Question: What appears to be the issue?
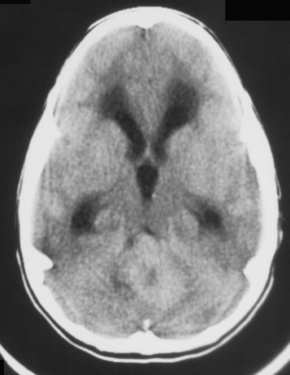
Answer: The findings suggest Contrast and Non-contrast study of the head:  Turning attention to the non-contrast study first, the most striking finding is the extent of hydrocephalus, with dilatation of both lateral ventricles and third ventricle. Looking at images three and four, there is an obvious hyperdense mass in the posterior fossa in the midline, obliterating the fourth ventricle. There seems to be hypodense regions in the center of the mass, suggesting central necrosis or cyst. Compression of the brainstem anteriorly is also evident There is no evidence of calcification, and both internal auditory canals are normal, and there are no cortex lesions. The contrast exam shows enhancement of the mass in a uniform manner. Vascularity is otherwise normal.. Most striking finding is the extent of hydrocephalus, with dilatation of both lateral ventricles and third ventricle. Looking at images three and four, there is an obvious hyperdense mass in the posterior fossa in the midline, obliterating the fourth ventricle. There seems to be hypodense regions in the center of the mass, suggesting central necrosis or cyst. Compression of the brainstem anteriorly is also evident There is no evidence of calcification, and both internal auditory canals are normal, and there are no cortex lesions.. The patient might have a history of 8yo African American female who presents with morning vomiting, wide-based gait, headache, and blurred vision

Her complaints began four to six weeks ago, and her pediatrician attributed her symptoms to a "viral syndrome", prescribing rest, fluids and Tylenol. Her vomiting is projective in nature, without associated nausea. It started only occasionally, but progressed to daily over the course of 3-4 weeks. Her headache is described as pancephalic, worse in the morning as well and not relieved by aspirin. She describes the blackboard at school as being "fuzzy". Her pre-natal course and delivery were unremarkable, and she has been in the 85th percentile on her growth curve. Developmental milestones wore reached at appropriate ages. She has done very well in school with an 89 average, but notes she does less well in gym class lately. There is a positive family history for cancer in her paternal grandmother and aunt, location and type unknown. Review of systems also reveals photophobia of three weeks duration. No meds, NKDA..